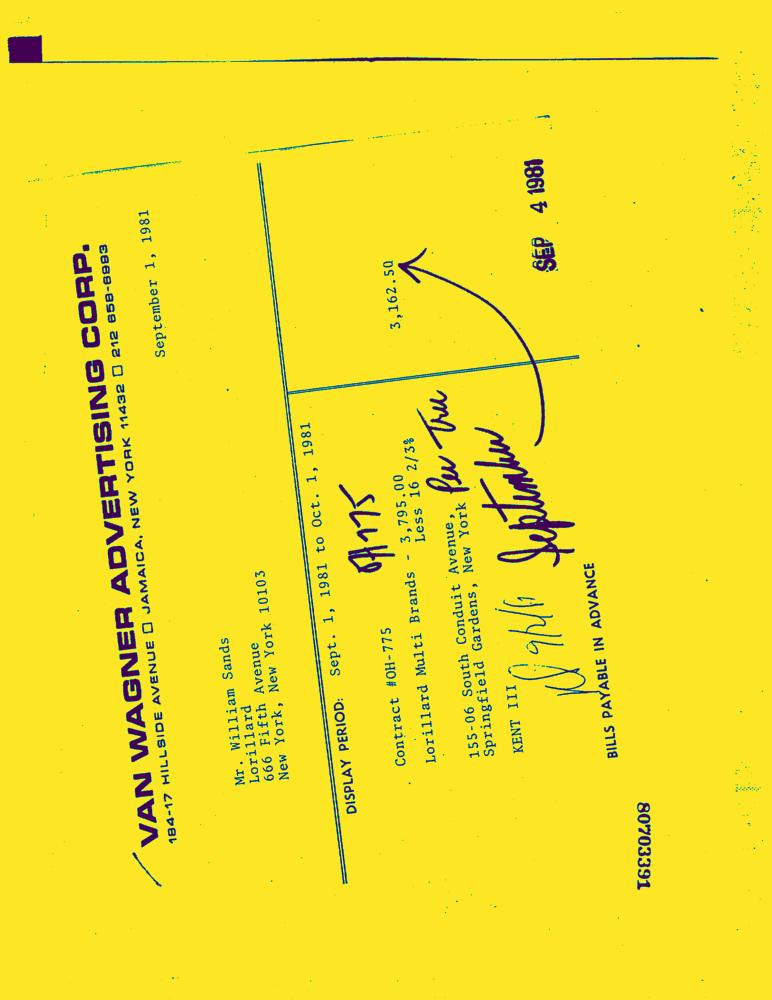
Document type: Invoice-Doc